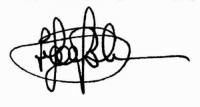
Signature of: stefano bandecchi